Patient: Female, age 80
An 80-year-old Japanese female, with a 48-pack years smoking history, presented to a clinic complaining of wet cough and breathing difficulty. She had a past history of tuberculosis, but there was no history or symptoms suggestive of asthma. Chest radiograph revealed left lower lobe collapse (Fig. 1). She was hospitalized after being diagnosed with pneumonia and treated with antibiotics (ampicillin/sulbactam). However, the initial treatment was ineffective, and radiograph findings progressively worsened within weeks. Therefore, she was transferred to our hospital for evaluation and treatment at one month after symptom onset.
Upon examination, SpO2 was 89% at room air. Laboratory test showed elevated eosinophil count at 651/muL. Additionally, chest radiograph and computed tomography (CT) findings revealed complete collapse of the left lung with hyperattenuated mucoid (HAM) impaction (Fig. 2). Bronchoscopy showed a white, rubbery, thick mucus plug in the left main bronchus, which could not be removed by forceps or suction (Fig. 3). The findings on pathologic examination were eosinophilic infiltration without Charcot-Leyden crystals on Hematoxylin and Eosin stain and presence of fungal mycelium on Grocott stain. Culture of the small pieces of the mucus plug obtained during bronchoscopy yielded S. commune.
The patient was treated with an expectorant agent, bromhexine 8 mg three times daily, after the bronchoscopy. Three weeks later, chest radiographic findings revealed improvement of the collapsed left lung (Fig. 4A). Two months later, while she was completely recuperating from wet cough and breathing difficulty, SpO2 increased to 97% at room air and chest CT showed complete recovery of the collapsed lung, but with central bronchiectasis seen (Fig. 4B). Subsequently, she has returned to the clinic for follow-up and has continued bromhexine treatment successfully for more than 20 months. There were no adverse effects of bromhexine.
Keywords: allergic bronchopulmonary mycosis, expectorant, mucus plug, schizophyllum commune
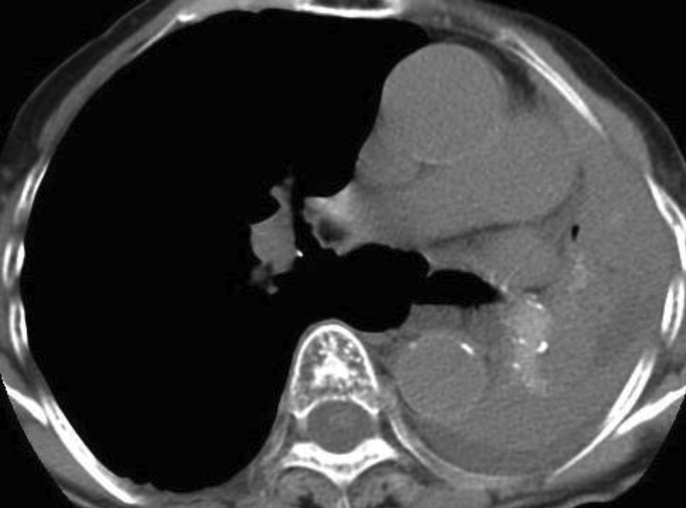
Image caption: (B) Chest computed tomography two months after initiation of bromhexine treatment shows central bronchiectasis and recovery of the collapsed lung.